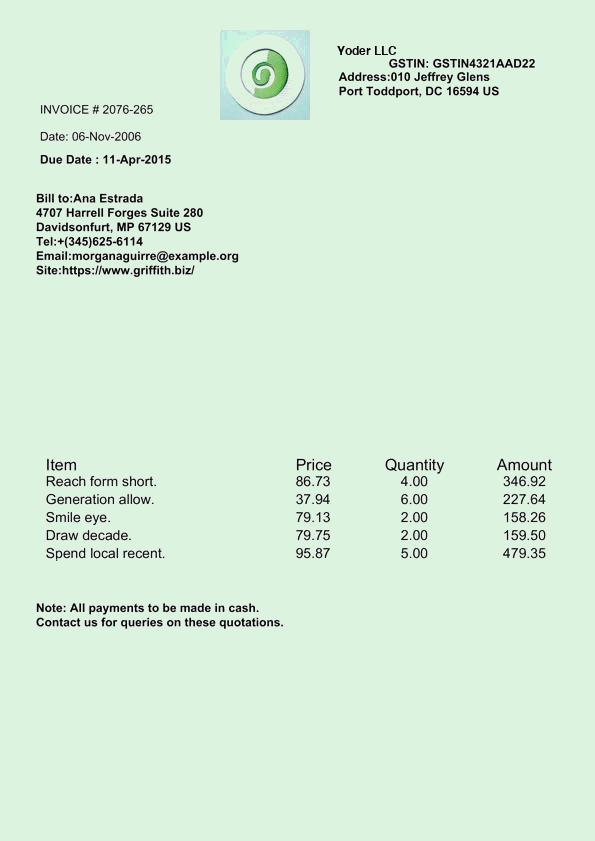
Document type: Invoice